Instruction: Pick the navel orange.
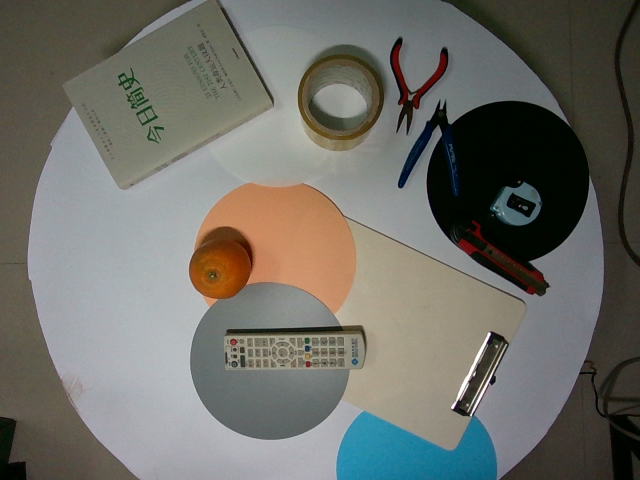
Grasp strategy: vertical